Question: What is the name of the tenant mentioned in the document?
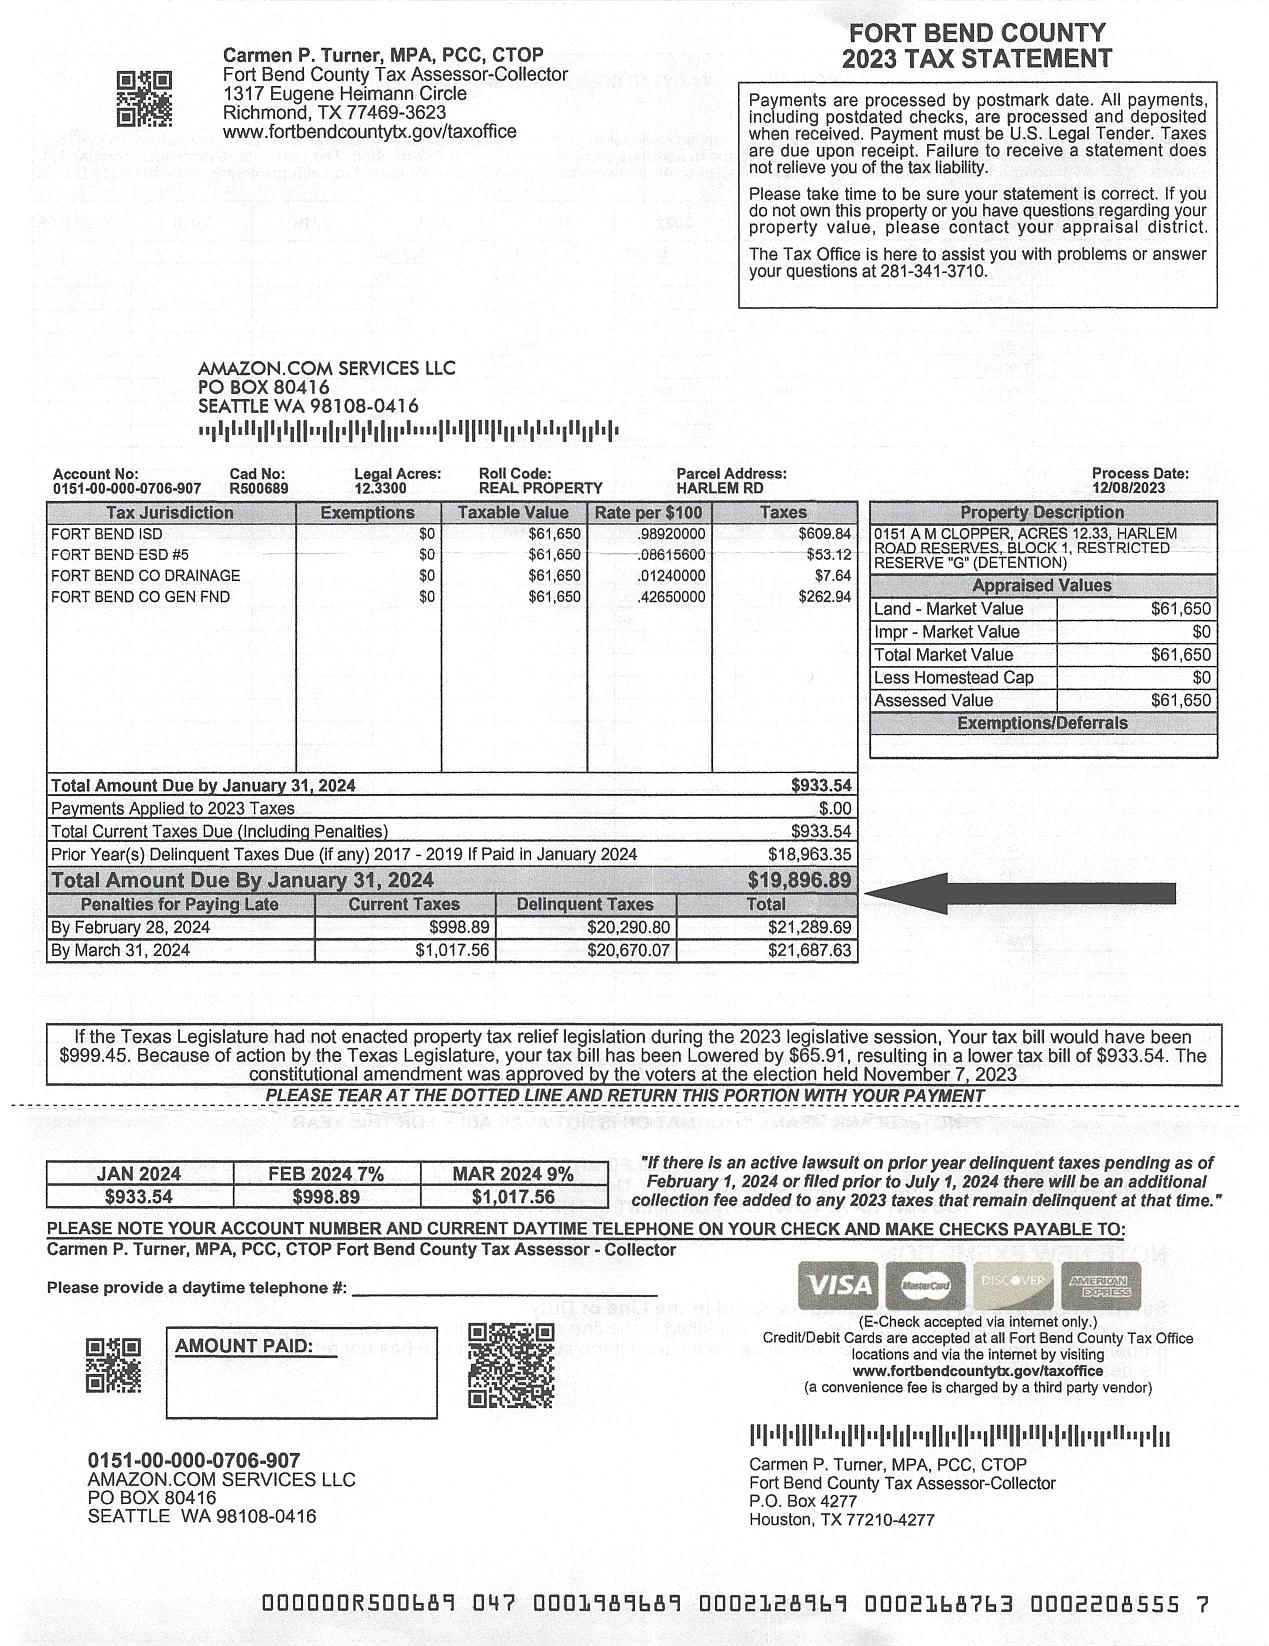
Answer: "AMAZON.COM SERVICES LLC"